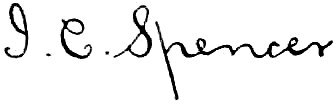
Signature of: john c spencer